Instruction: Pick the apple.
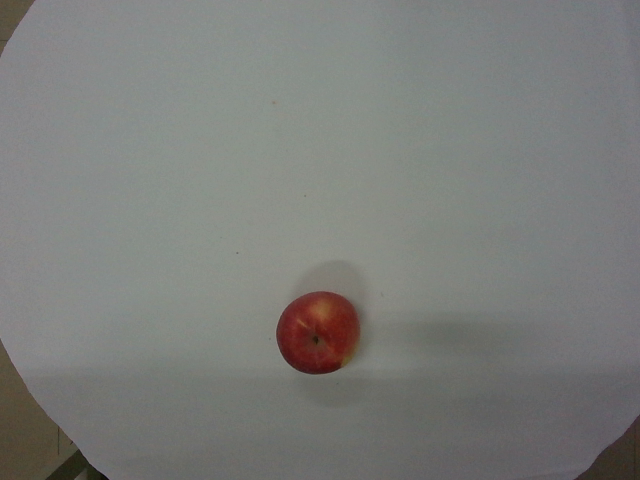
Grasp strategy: vertical